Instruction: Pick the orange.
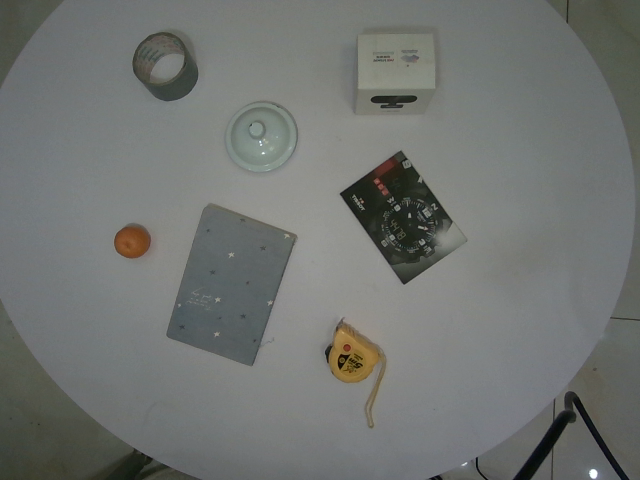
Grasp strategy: vertical